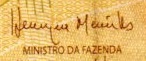
Signature of: henrique meirelles